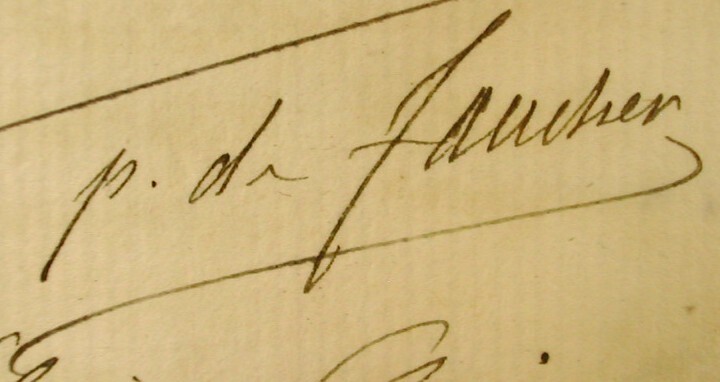
Signature of: paul de faucher